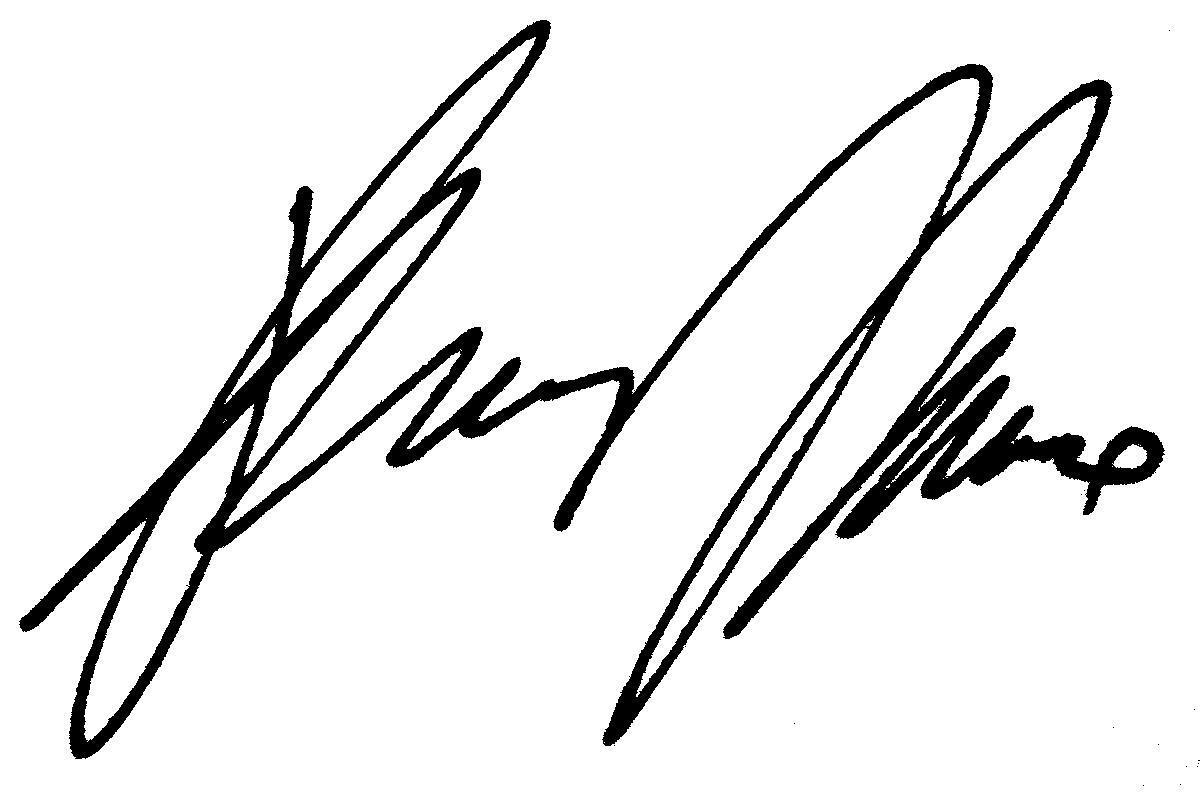
Signature of: francine crown princess of montenegro